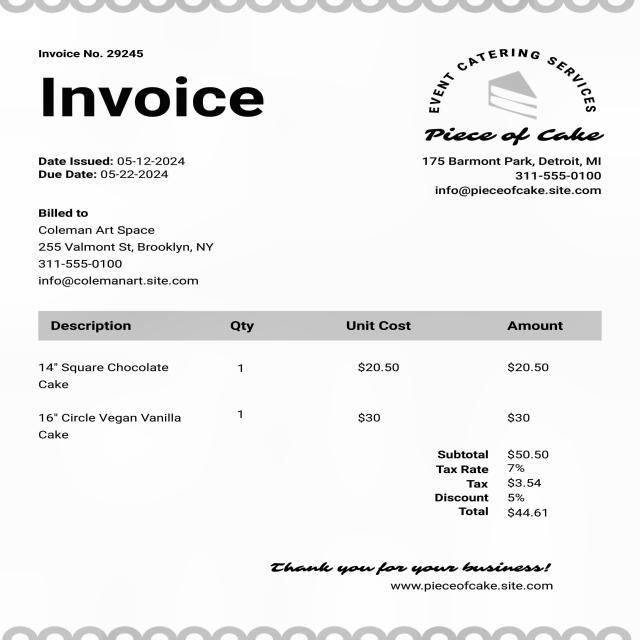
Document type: Invoice